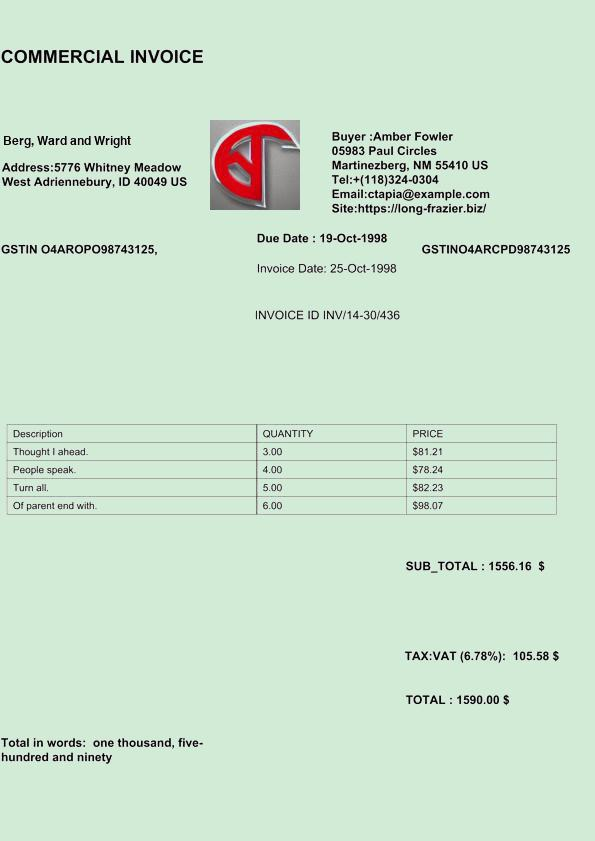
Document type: Invoice